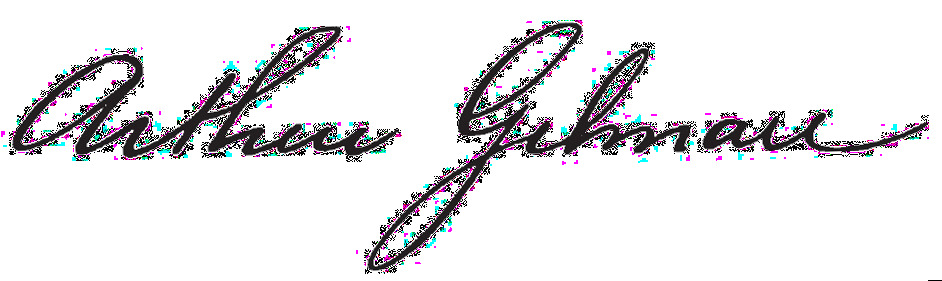
Signature of: arthur gilman